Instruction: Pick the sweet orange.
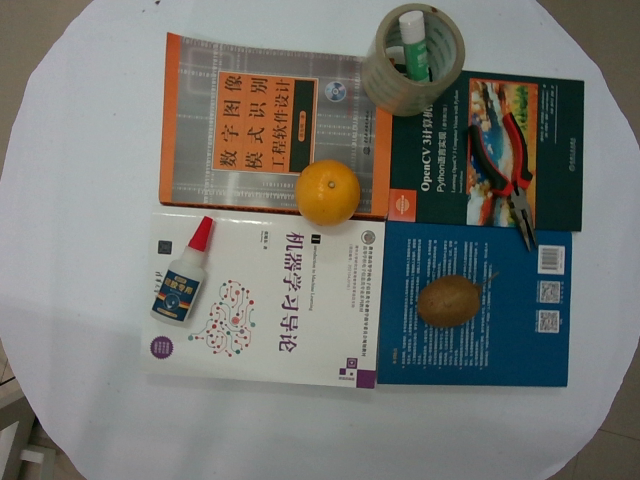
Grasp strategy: vertical